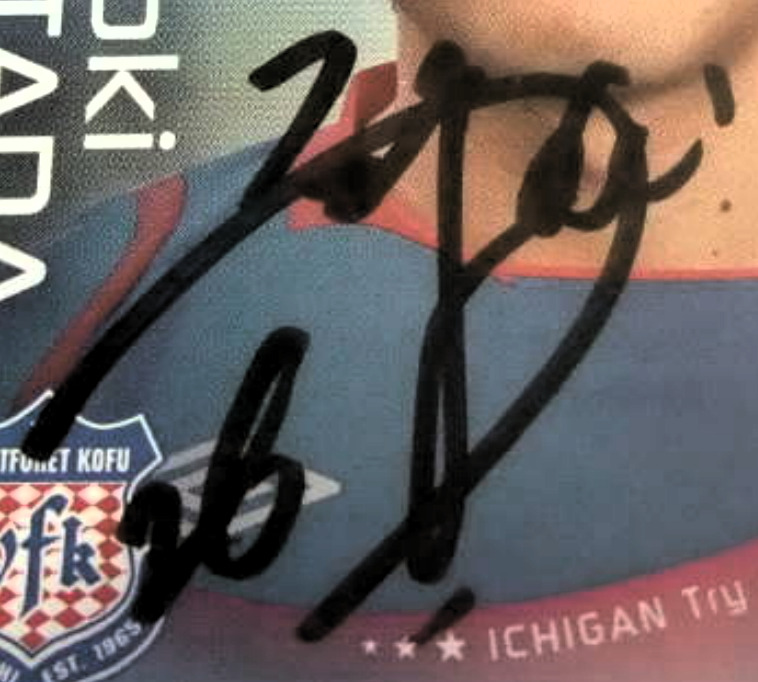
Signature of: naoki hatada